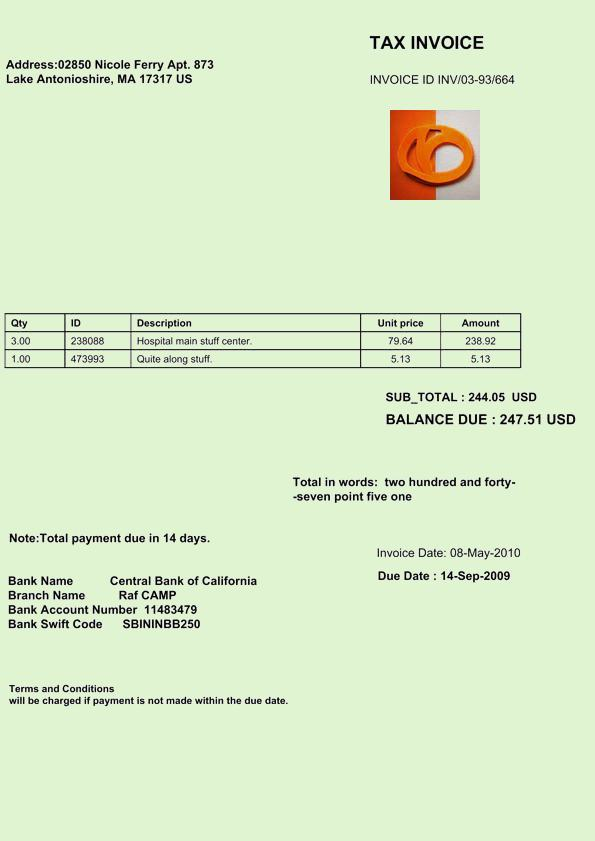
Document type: Invoice